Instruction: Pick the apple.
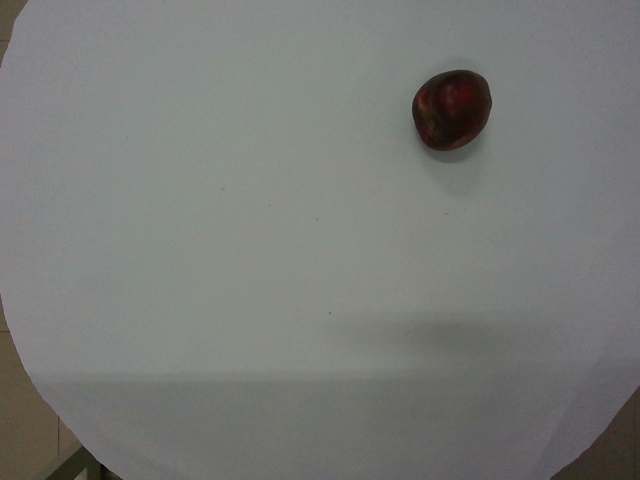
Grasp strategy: vertical